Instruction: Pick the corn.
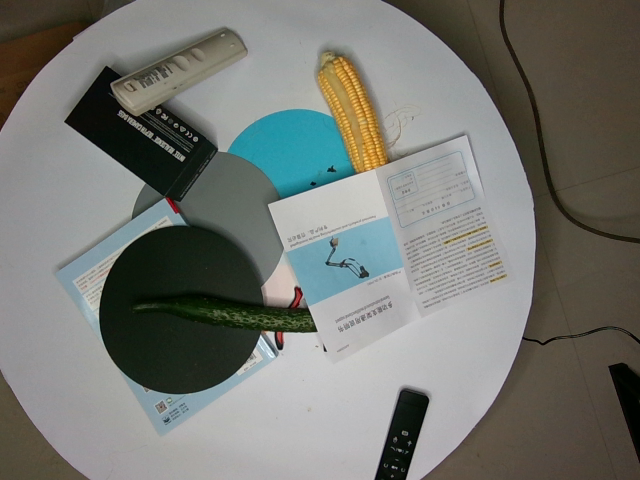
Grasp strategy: vertical